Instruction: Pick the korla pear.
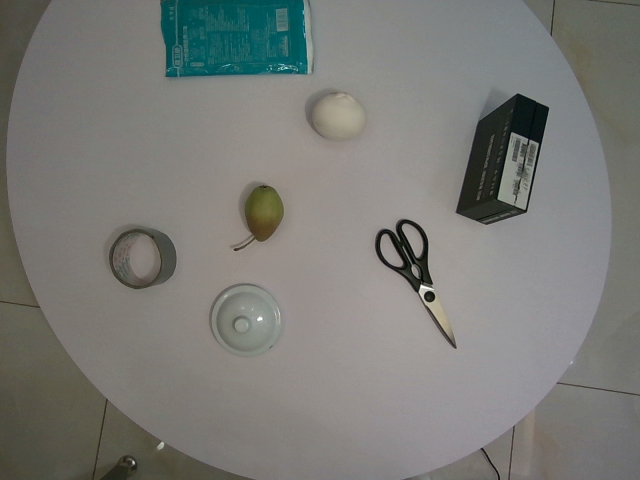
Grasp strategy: vertical